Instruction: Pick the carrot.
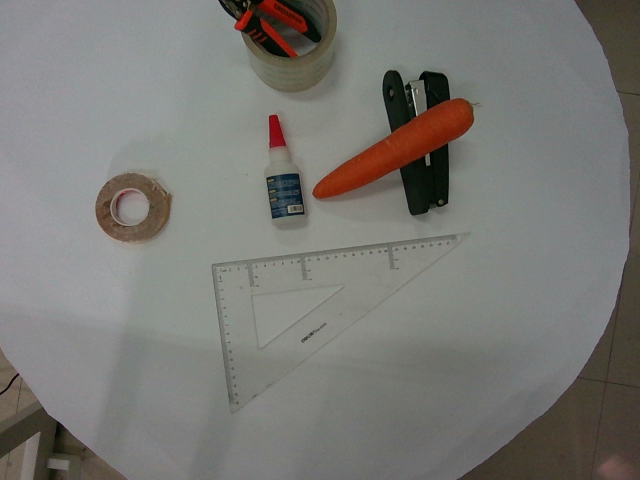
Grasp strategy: vertical